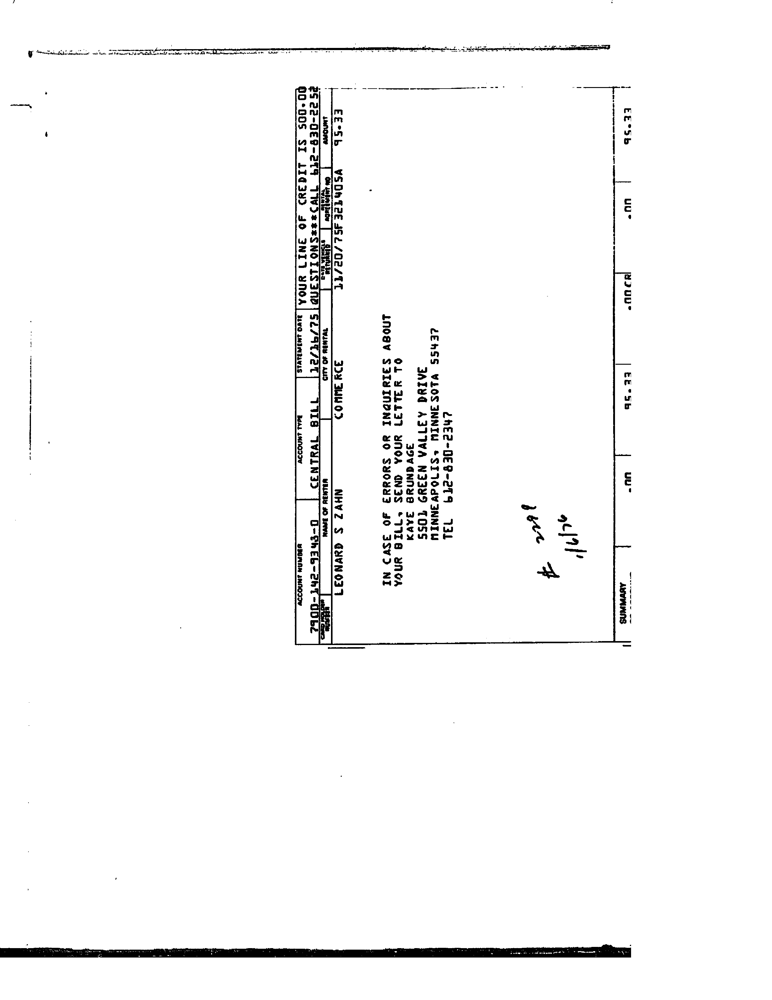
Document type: Invoice